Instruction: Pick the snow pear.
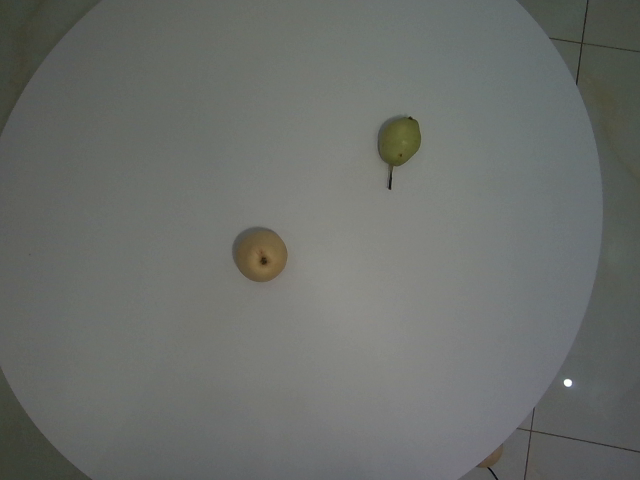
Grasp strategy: vertical